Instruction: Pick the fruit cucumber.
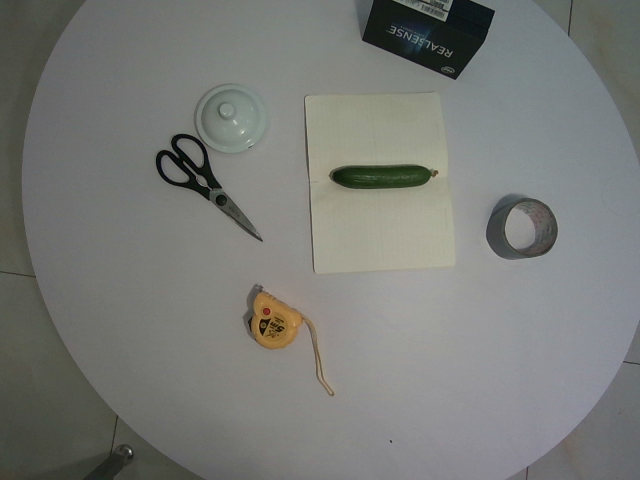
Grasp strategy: vertical